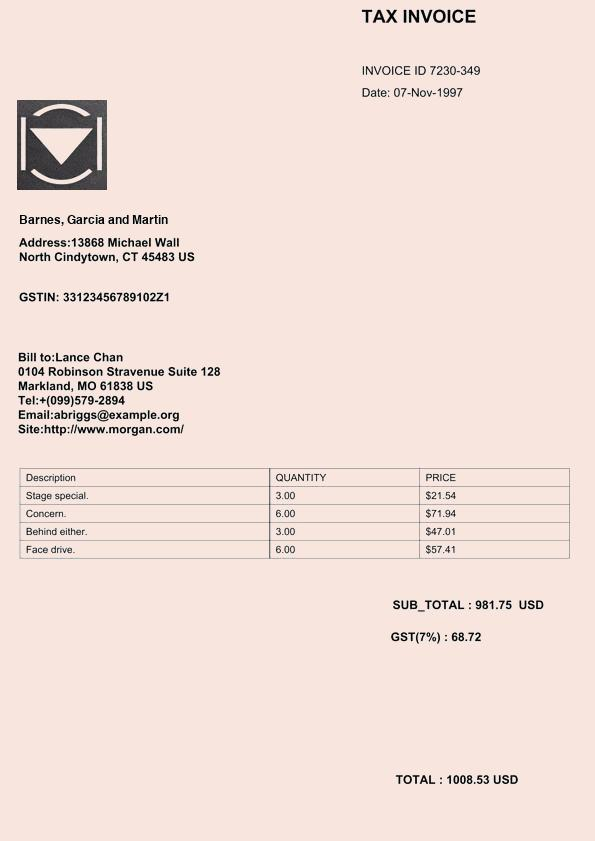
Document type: Invoice